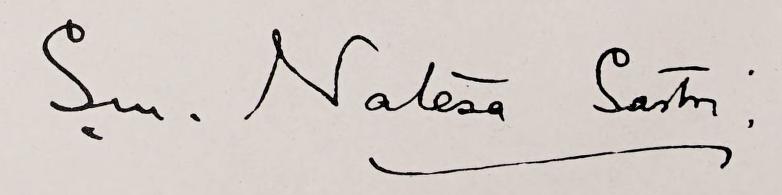
Signature of: natesa sastri